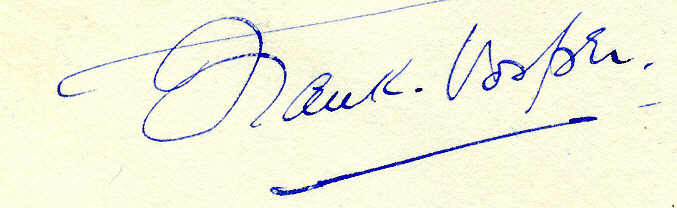
Signature of: frank vosper